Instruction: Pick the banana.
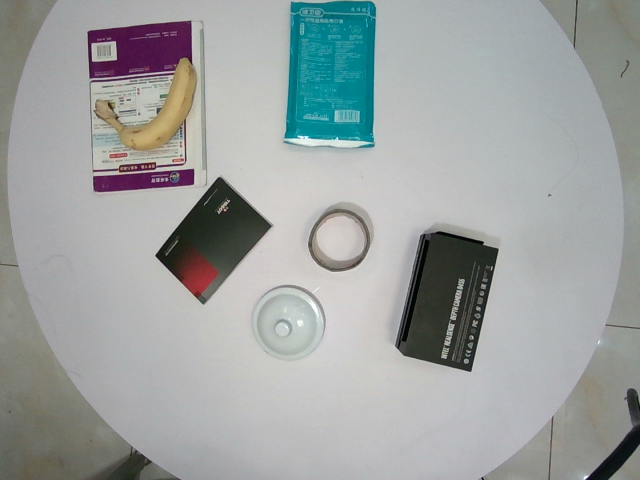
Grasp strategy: vertical